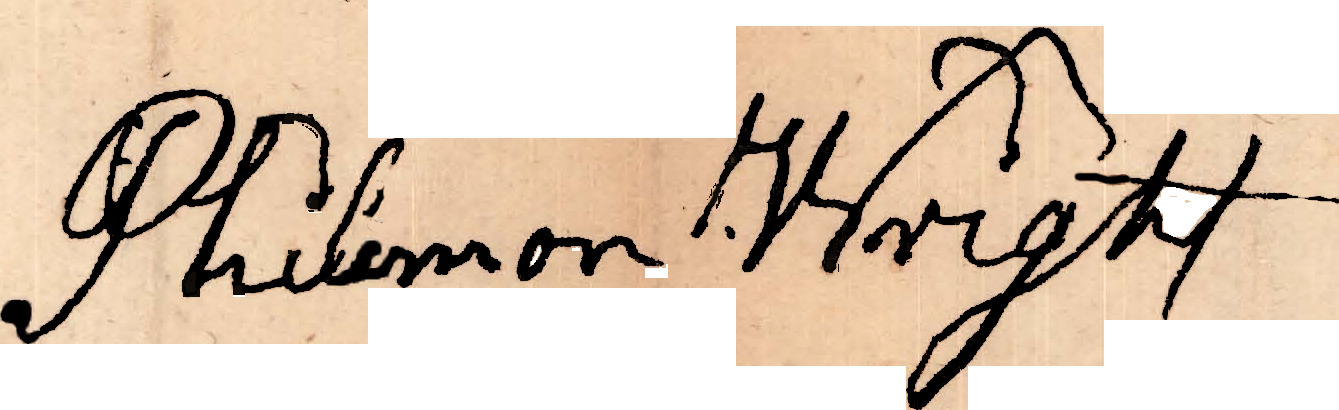
Signature of: philemon wright